Question: In what way does the history help explain the case?
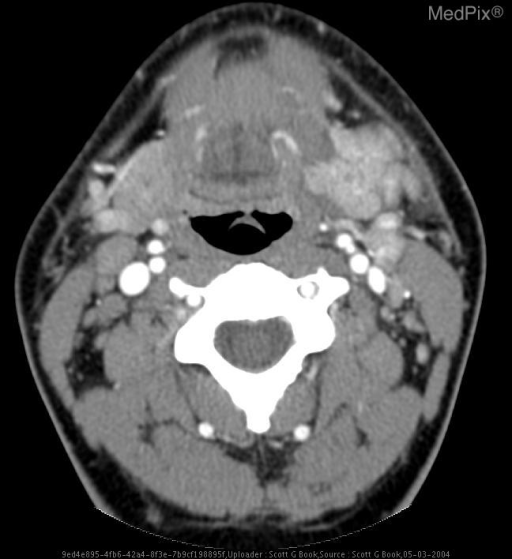
Answer: The patient's history of 30 year old male complains of neck soreness and dysphagia with fever. is key in understanding the case.